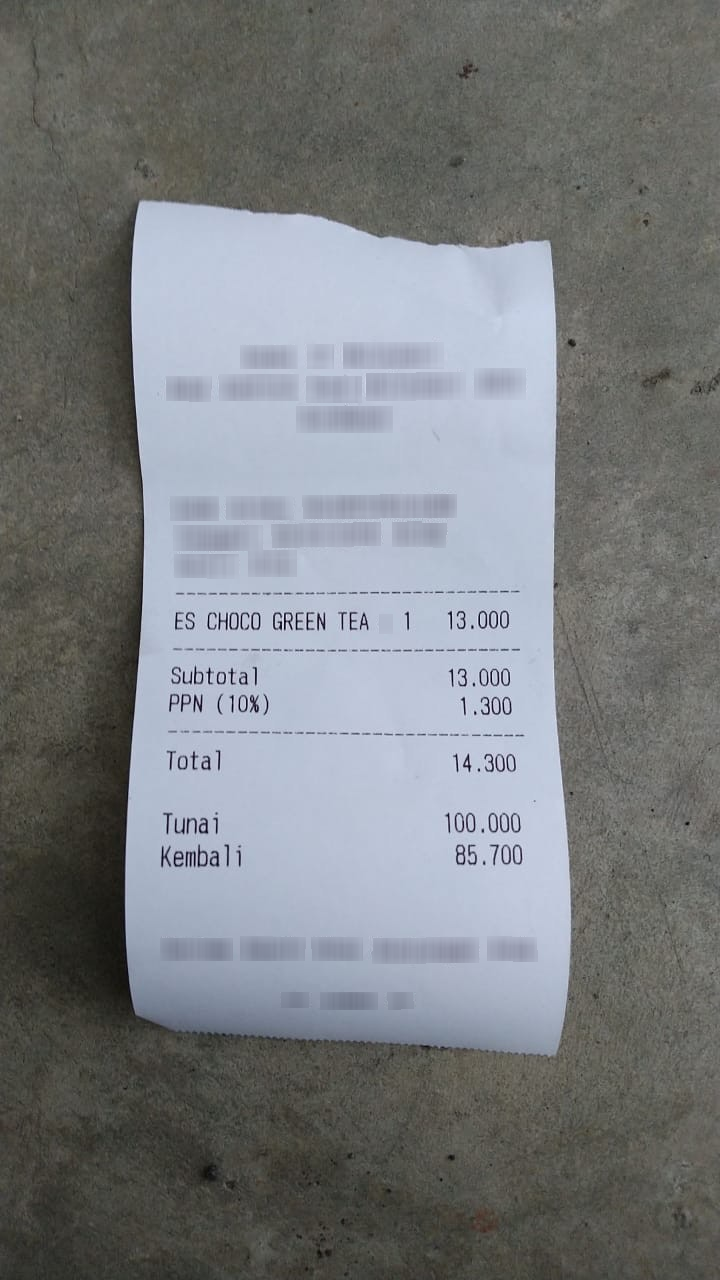
Number of items: 3
Subtotal: 13.000
Tax: 1.300
Total: 14.300
OCR text regions:
text: ES
text: CHOCO
text: GREEN
text: TEA
text: 1
text: 13.000
text: Subtotal
text: 13.000
text: PPN
text: (10%)
text: 1.300
text: Total
text: 14.300
text: Tunai
text: 100.000
text: Kembali
text: 85.700